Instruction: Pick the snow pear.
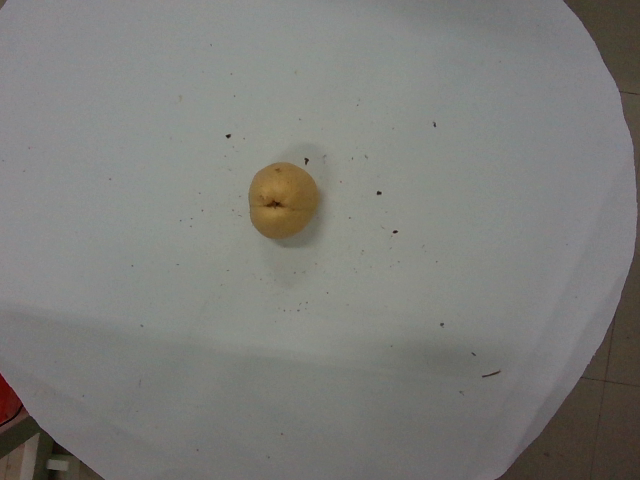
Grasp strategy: vertical